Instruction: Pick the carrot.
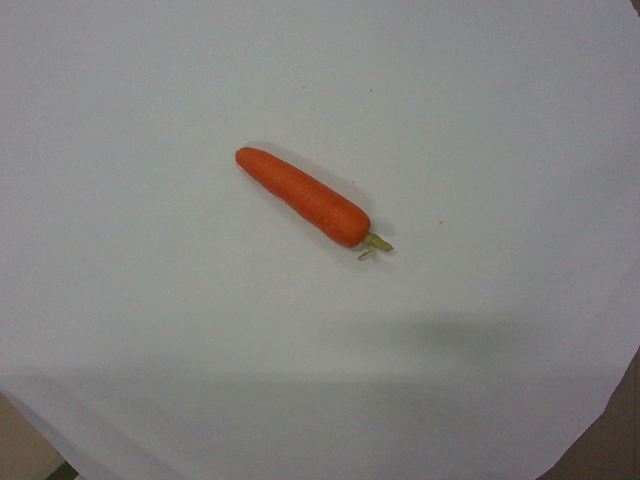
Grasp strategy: vertical